Question: In what way does the history help explain the case?
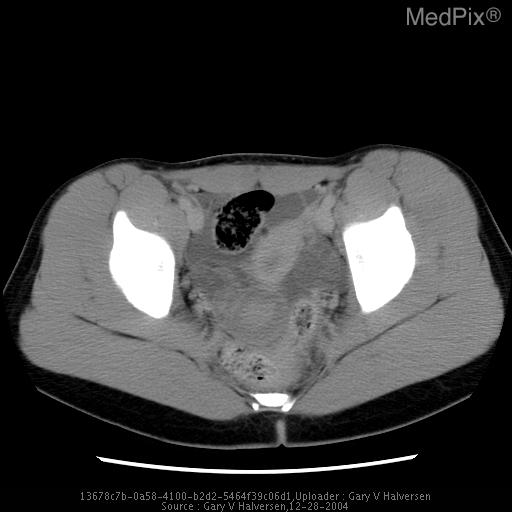
Answer: The patient's history of 24 hours of pelvic, RLQ pain. is key in understanding the case.